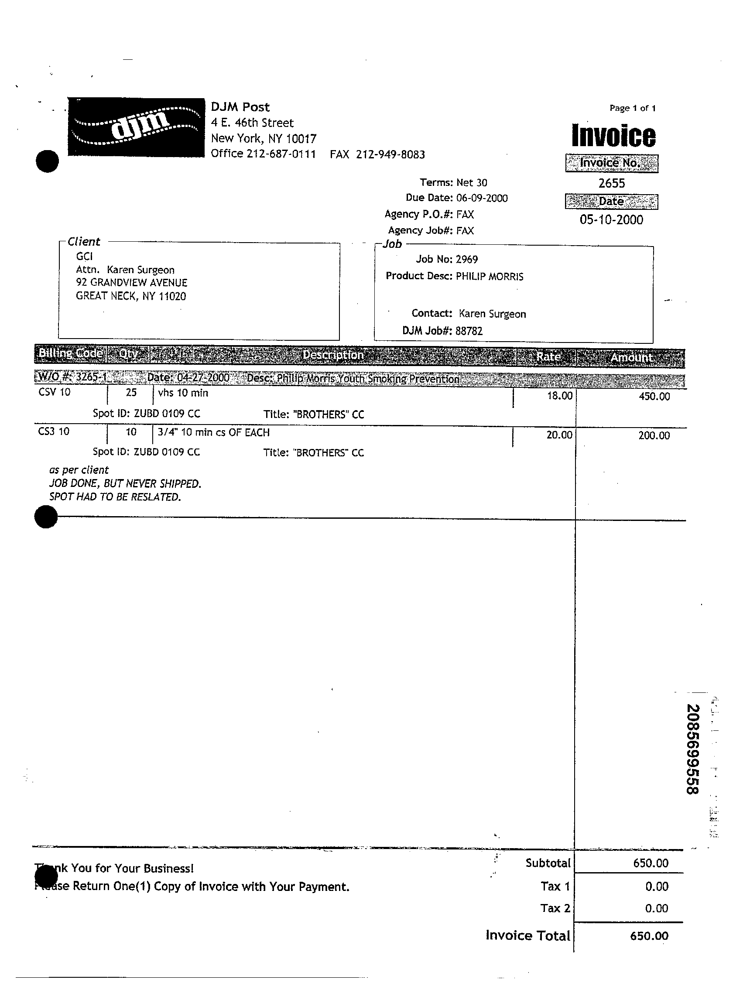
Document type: Invoice